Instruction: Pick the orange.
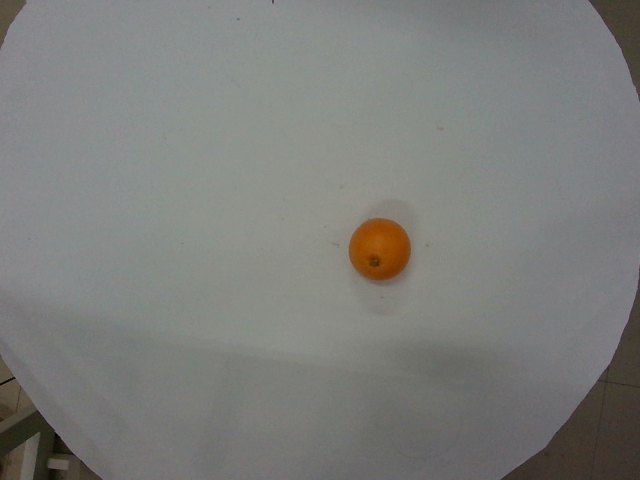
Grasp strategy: vertical